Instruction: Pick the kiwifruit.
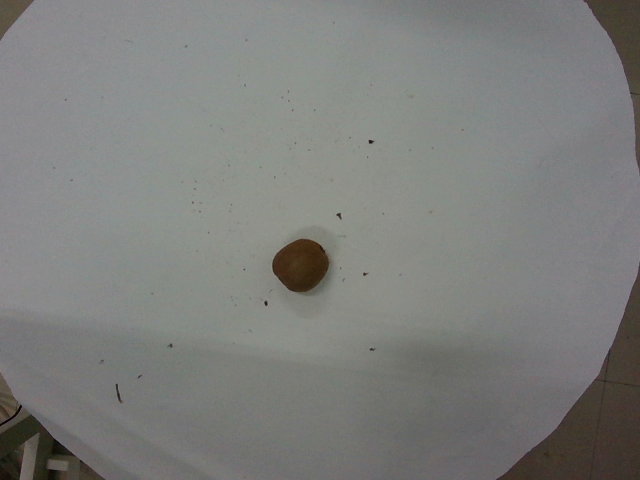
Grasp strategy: vertical